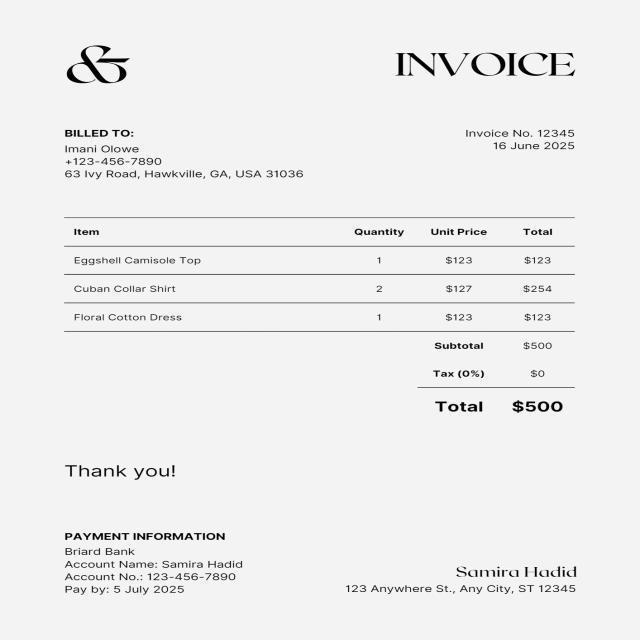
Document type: Invoice